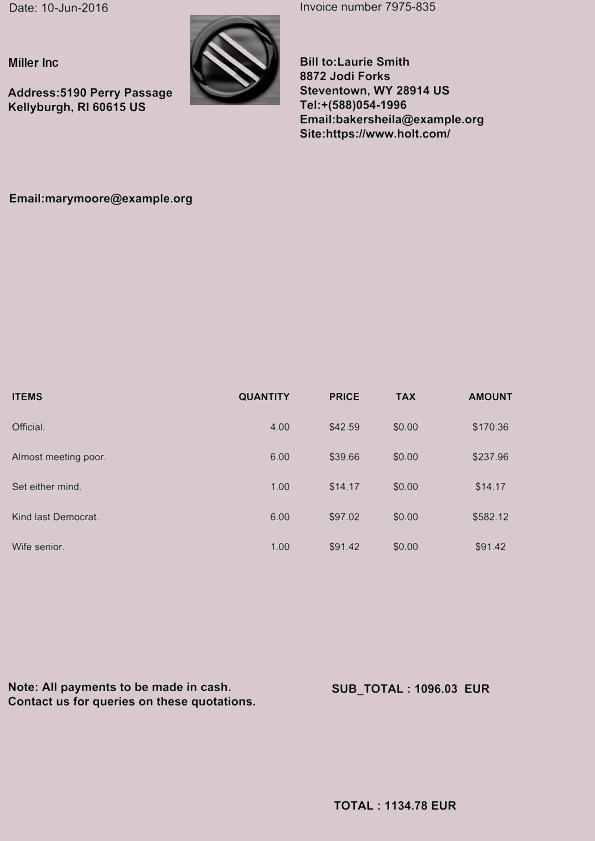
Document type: Invoice